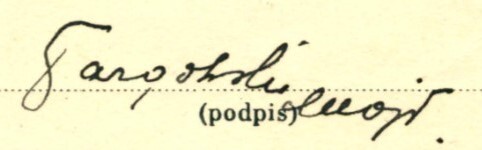
Signature of: franciszek targowski